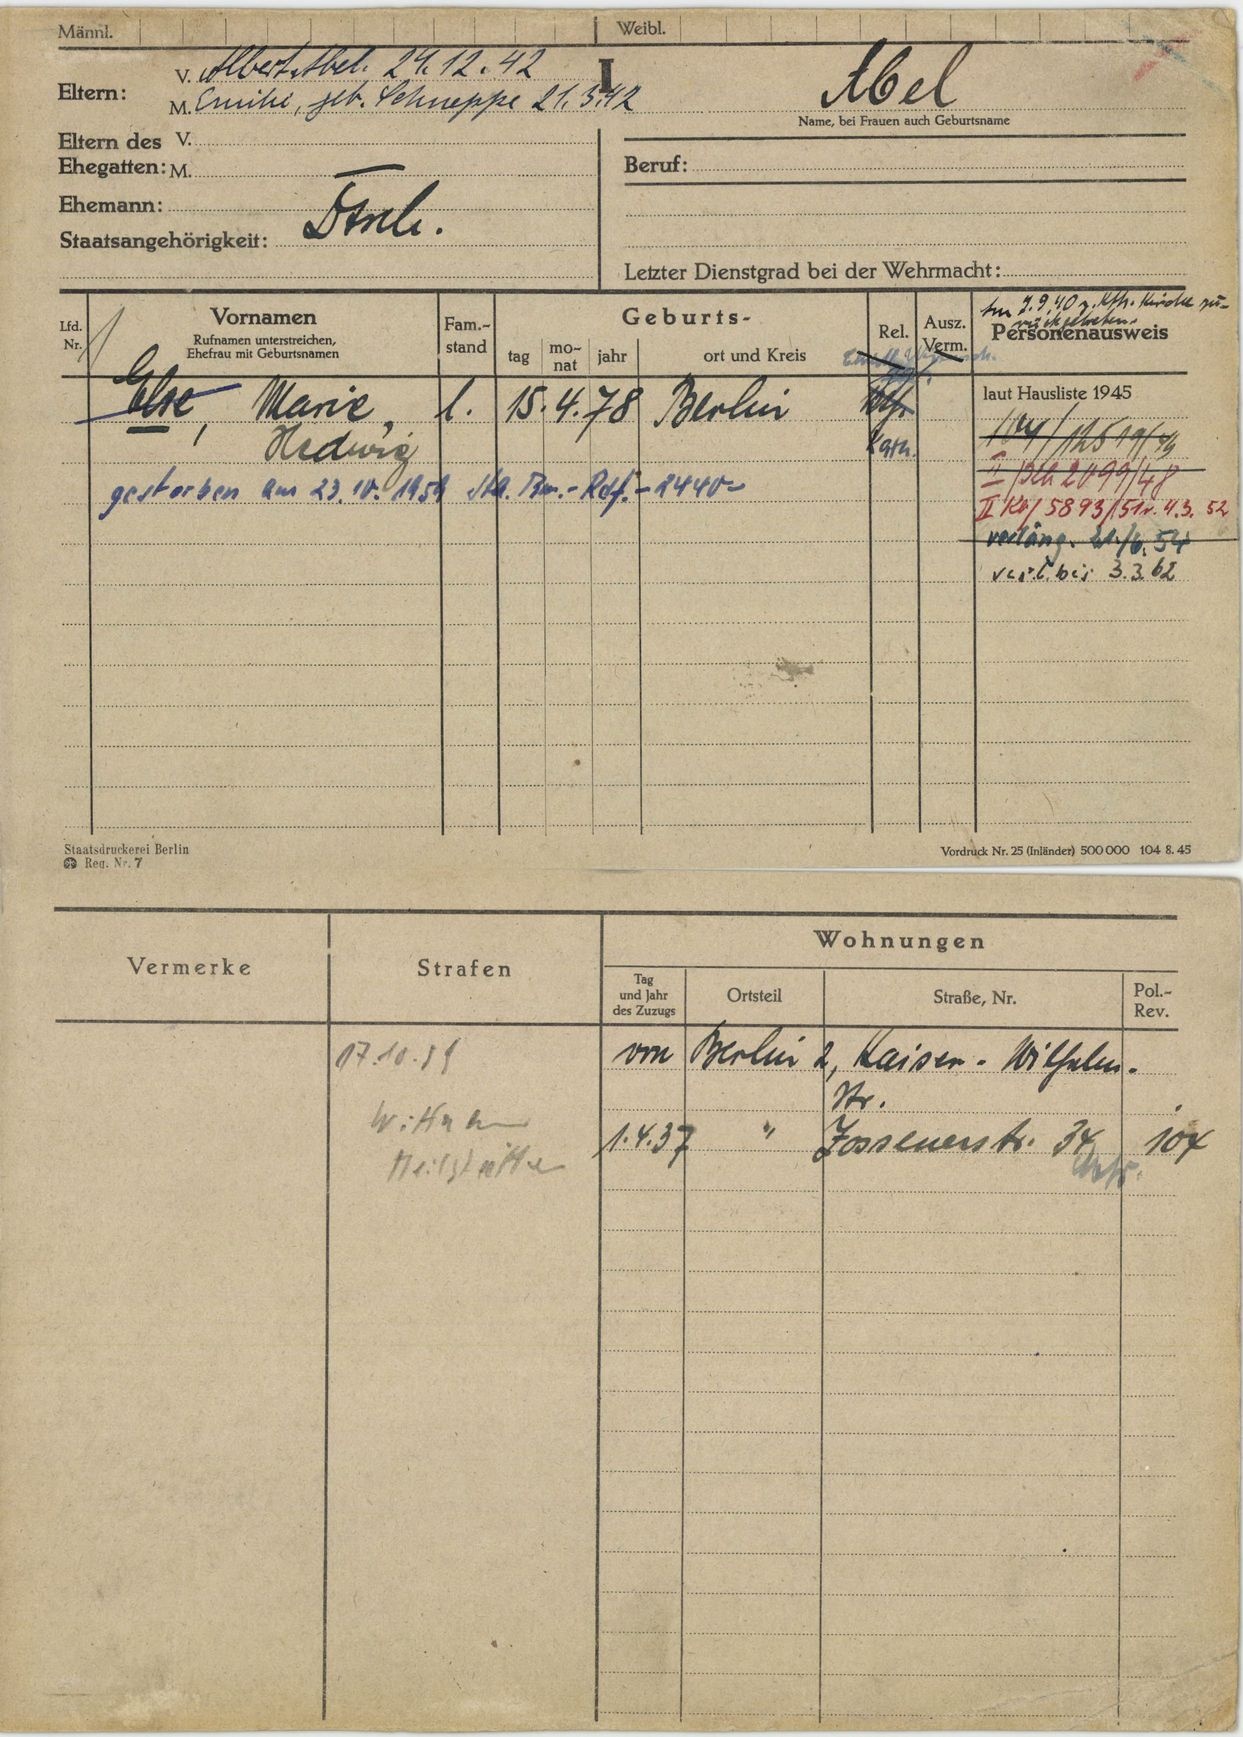
Abel